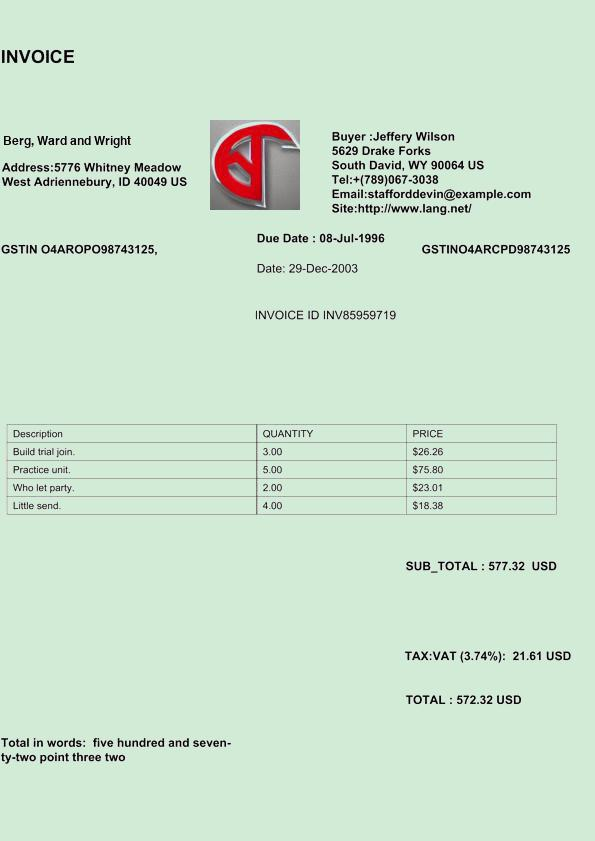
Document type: Invoice